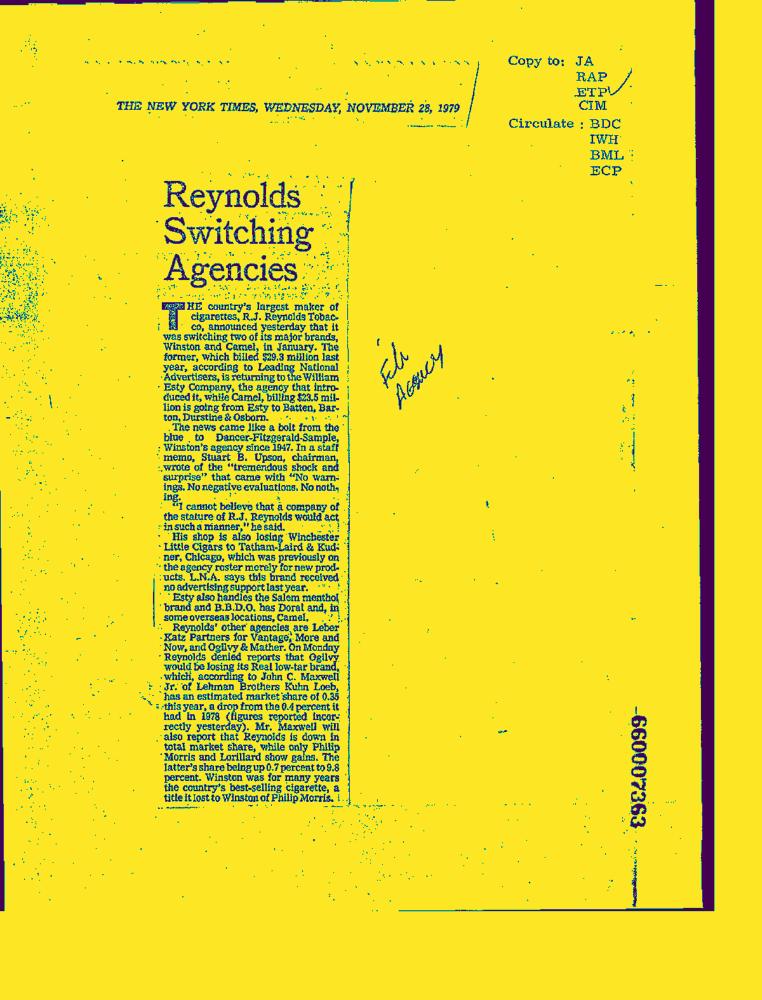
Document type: News-Article